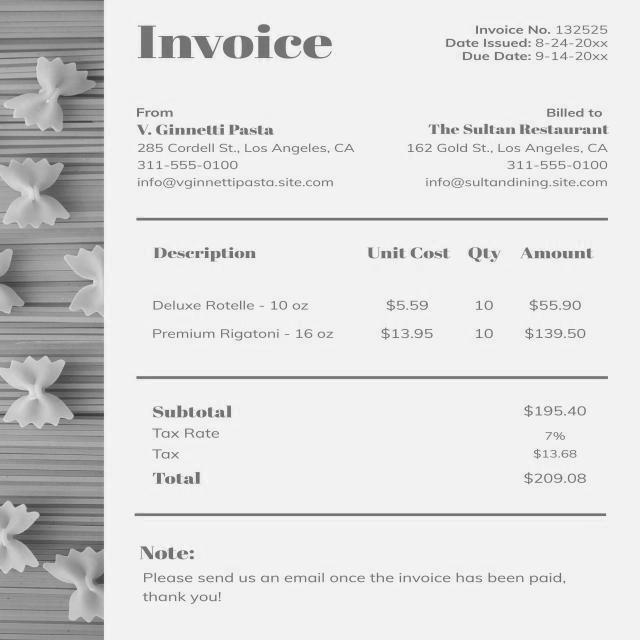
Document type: Invoice